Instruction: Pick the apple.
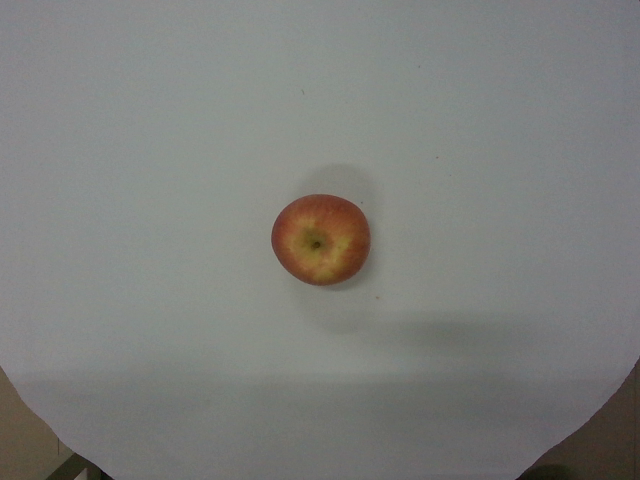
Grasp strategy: vertical